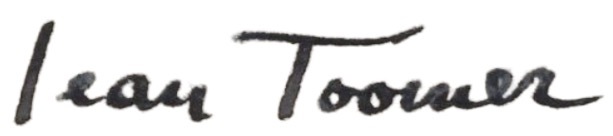
Signature of: jean toomer